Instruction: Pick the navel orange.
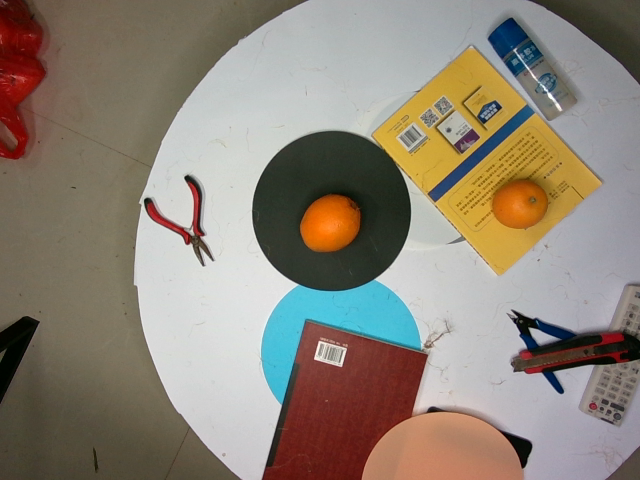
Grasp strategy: vertical